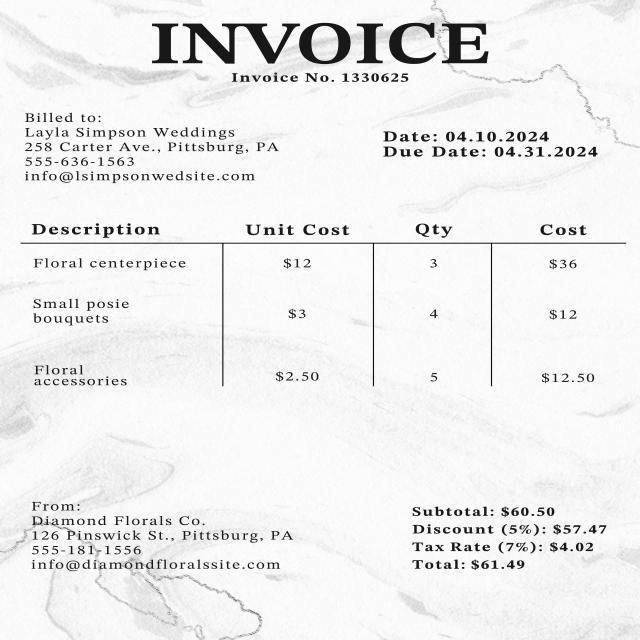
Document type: Invoice